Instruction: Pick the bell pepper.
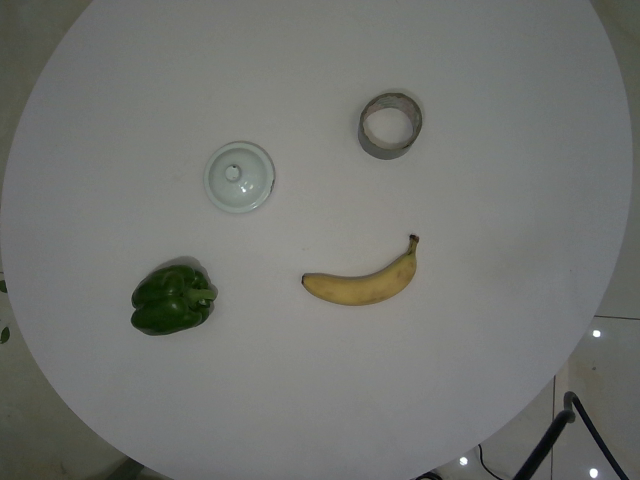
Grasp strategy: vertical